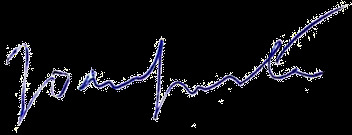
Signature of: joan fuster ortells